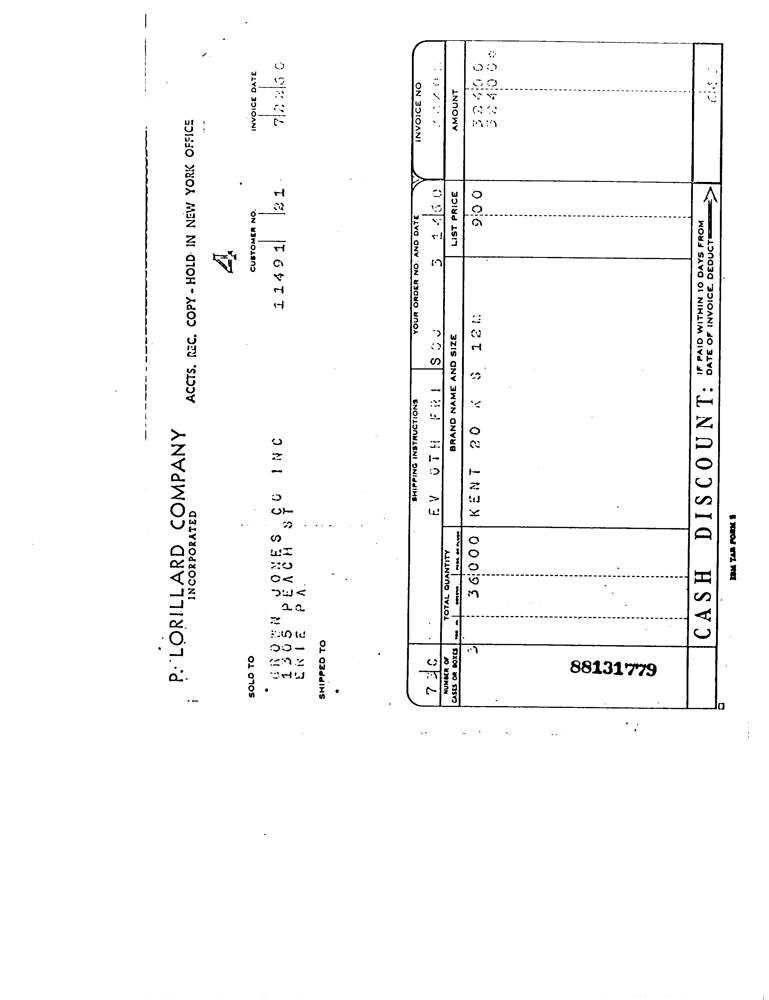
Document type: Invoice